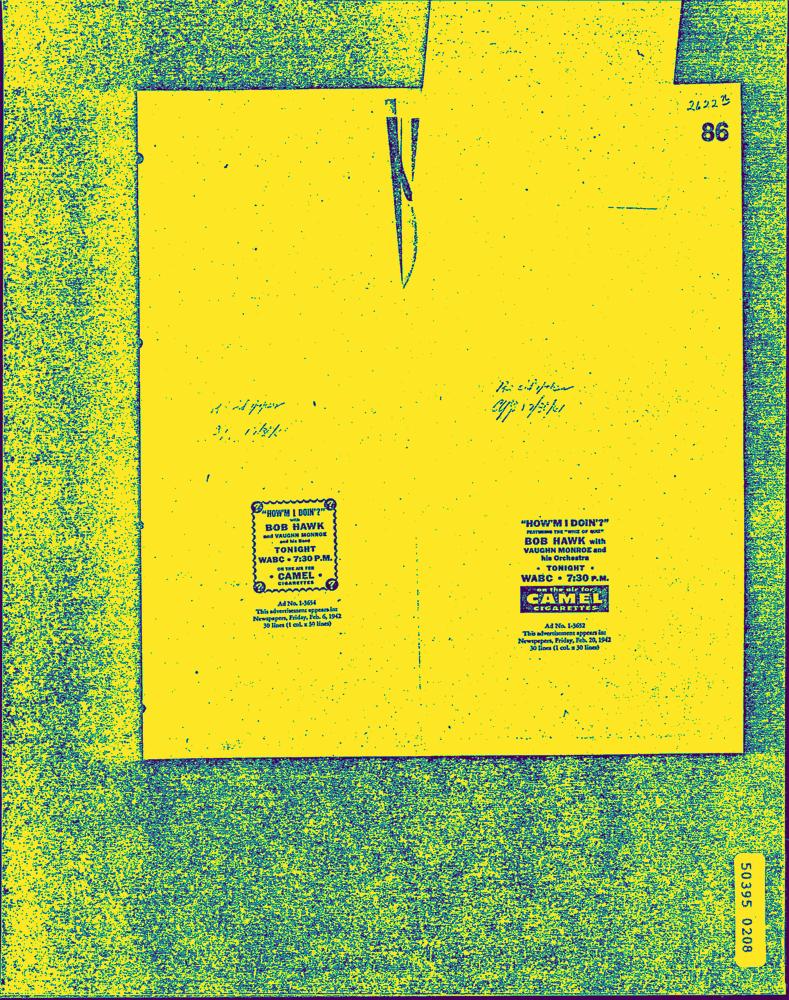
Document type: AD